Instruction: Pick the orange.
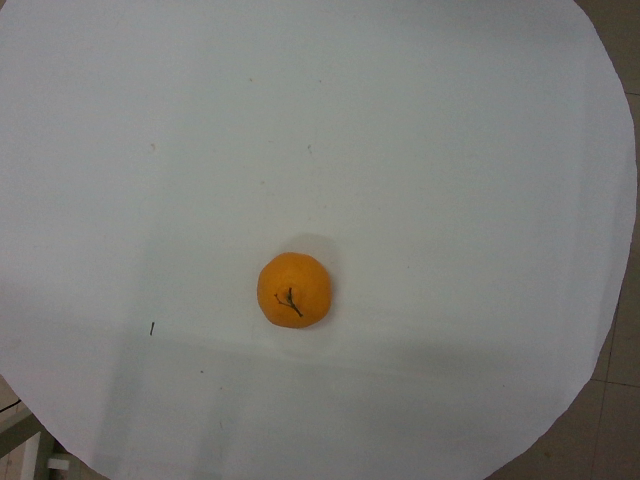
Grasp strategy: vertical